Question: What is the potential diagnosis?
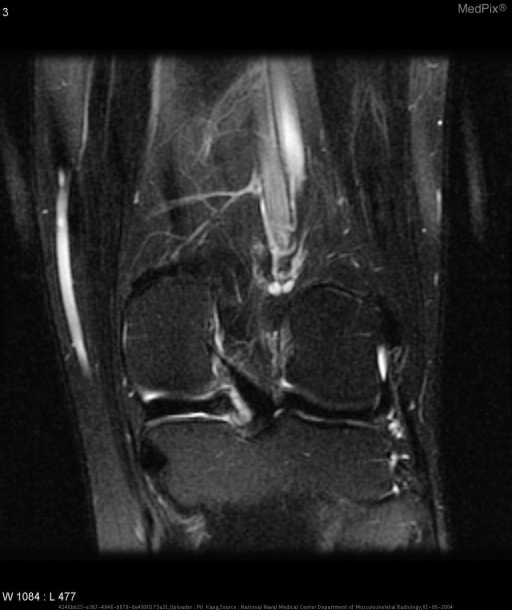
Answer: The possible diagnosis includes meniscal ossicle.